Question: What might the diagnosis be?
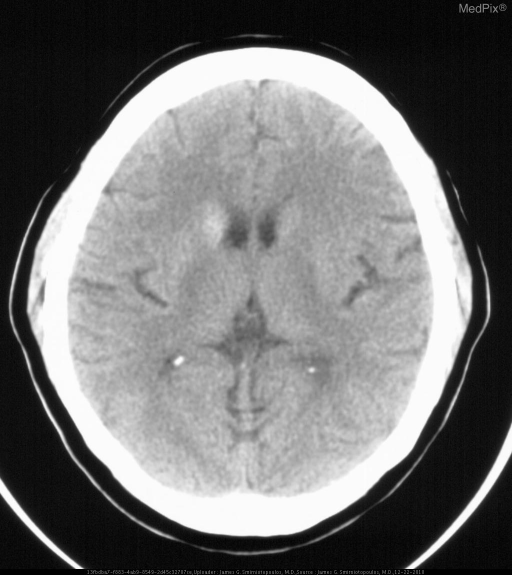
Answer: The possible diagnosis includes •  Cerebral infarction
•  Reperfusion contrast enhancement
•  Hemorrhagic stroke
•  Hypertensive hemorrhage
•  Angioinvasive mycotic hemorrhage.